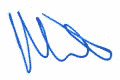
Signature of: mike ross